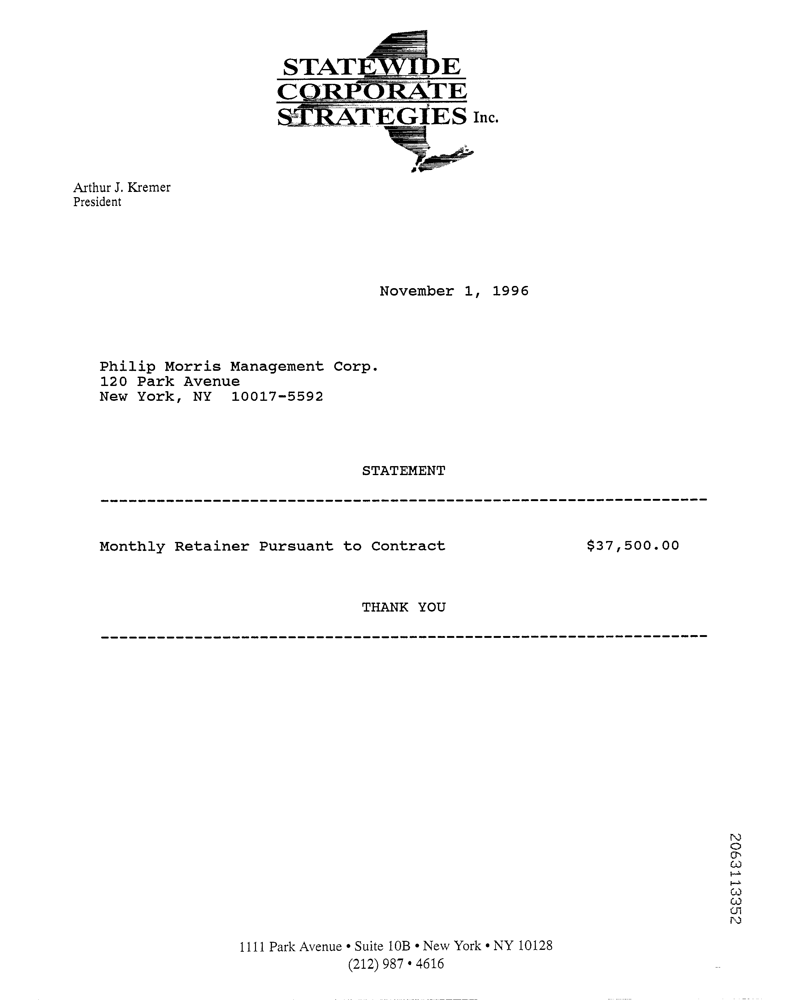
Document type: Invoice